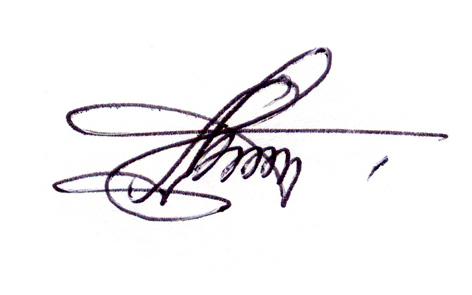
Signature of: budag budagov